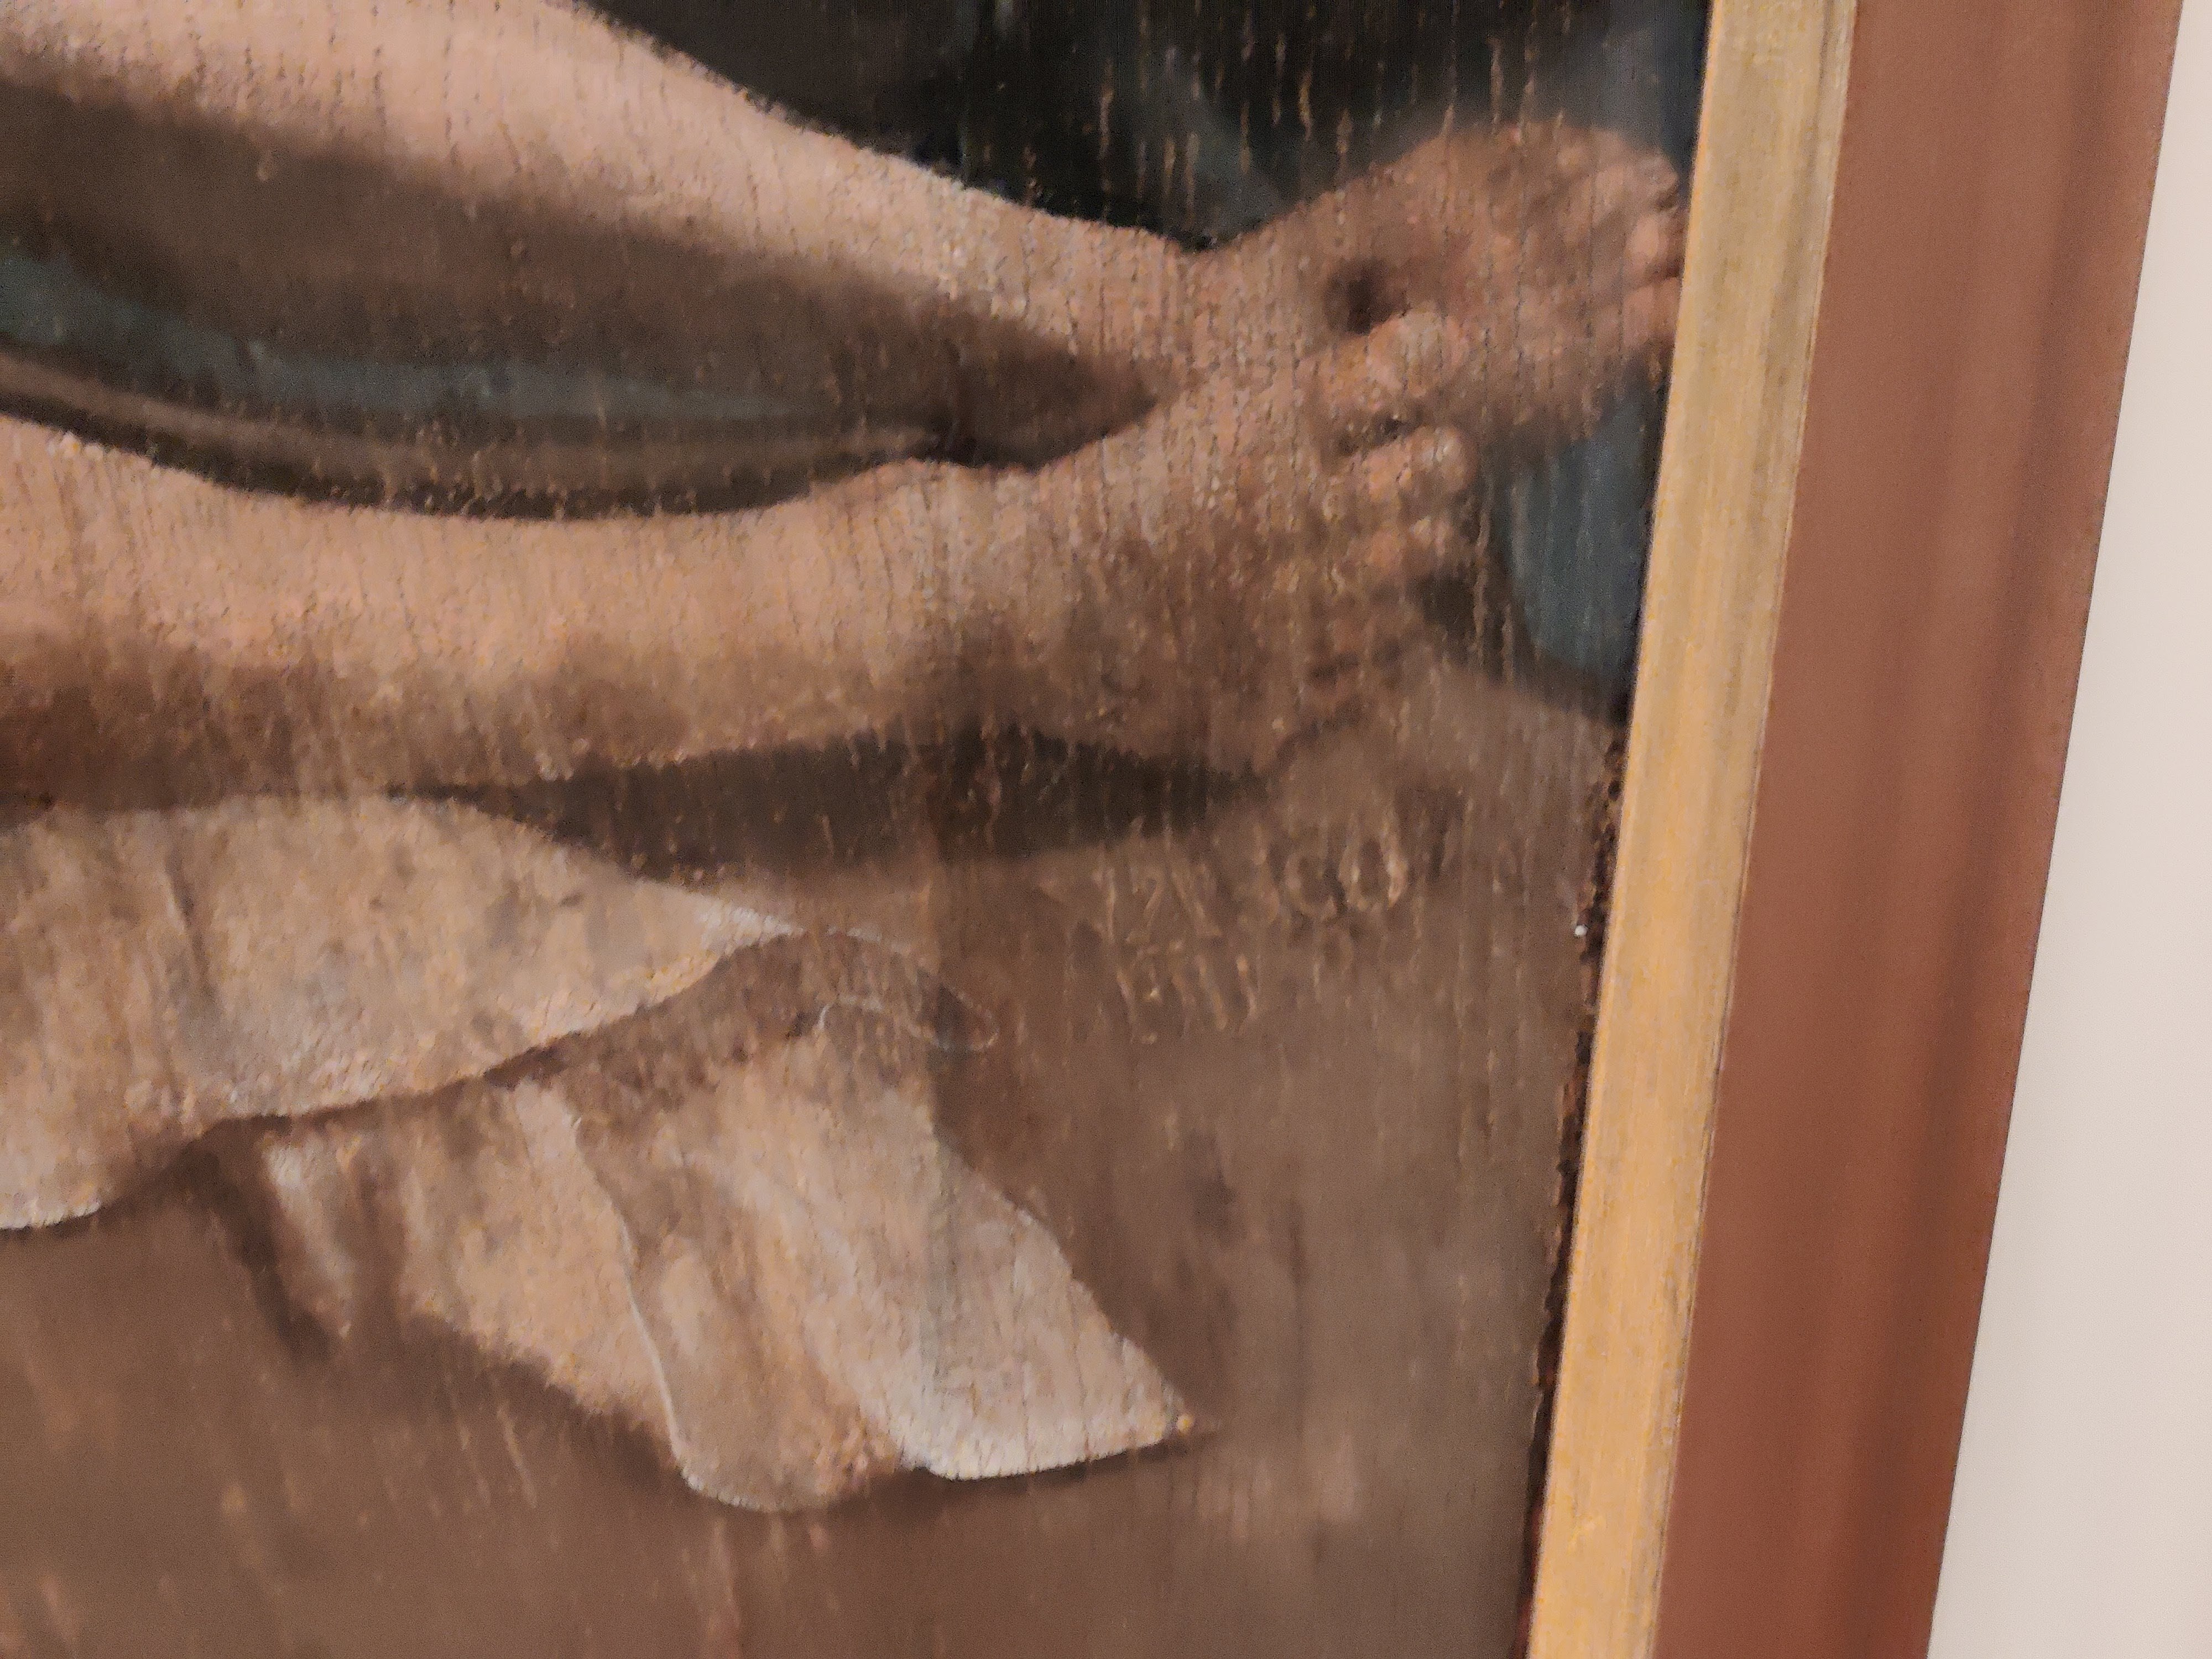
Signature of: grão vasco